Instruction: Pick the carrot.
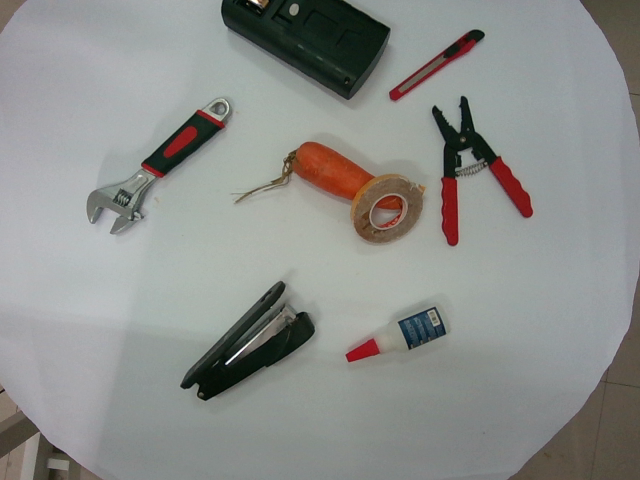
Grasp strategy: vertical